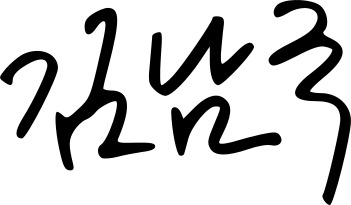
Signature of: kim nam kuk